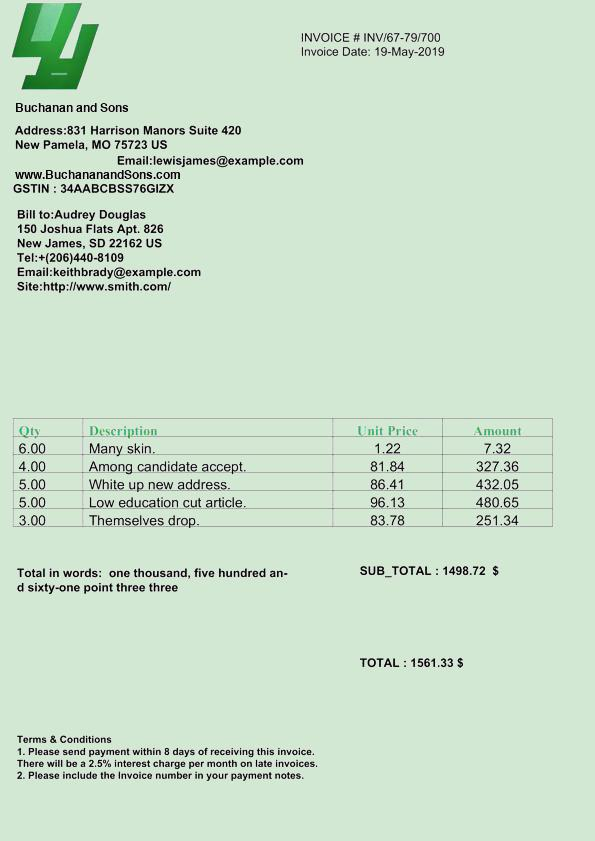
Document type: Invoice